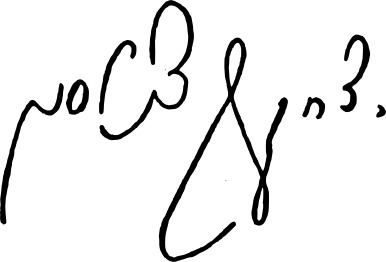
Signature of: itzhak katzenelson